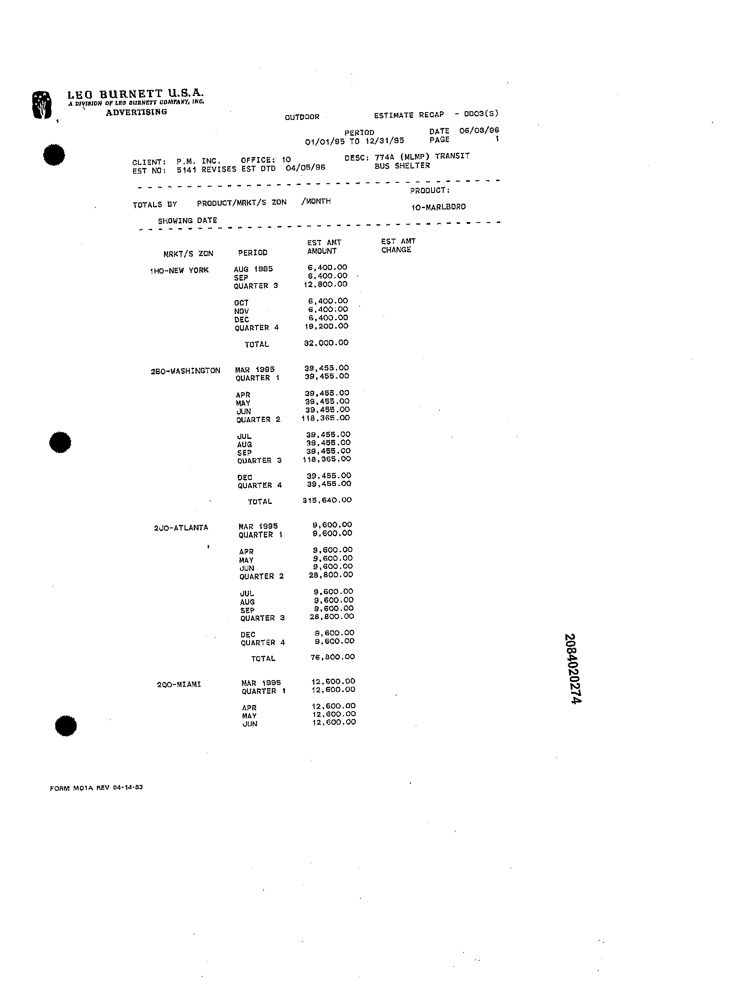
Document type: Invoice